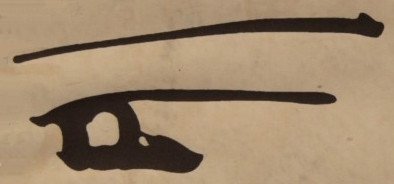
Signature of: taejo of joseon